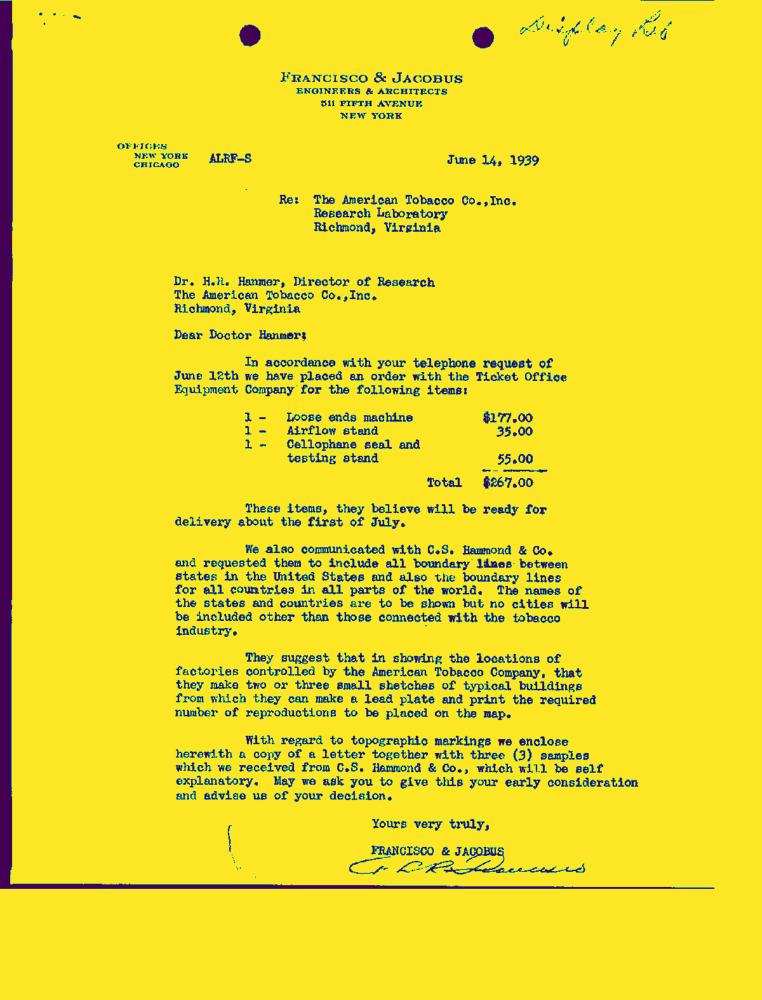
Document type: Letter-Doc